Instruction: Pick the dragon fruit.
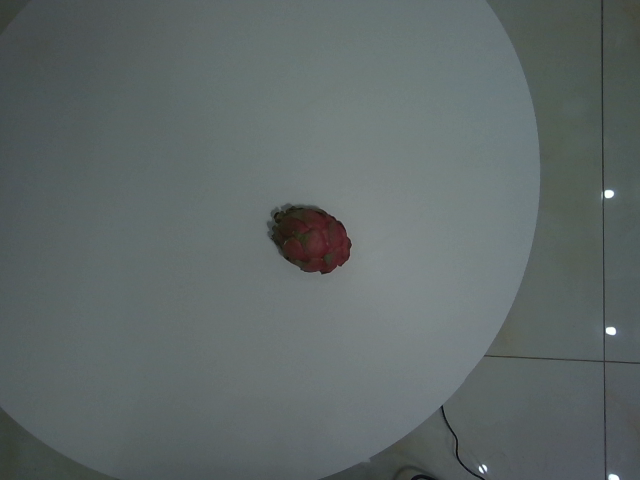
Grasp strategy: vertical